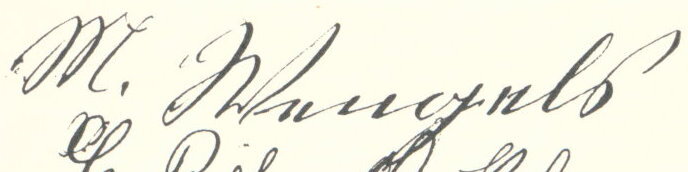
Signature of: margarethe wengels